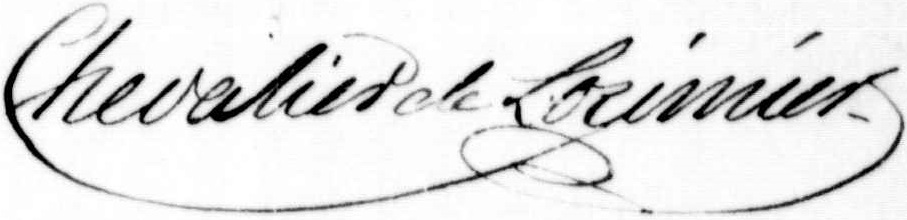
Signature of: françois marie thomas chevalier de lorimier